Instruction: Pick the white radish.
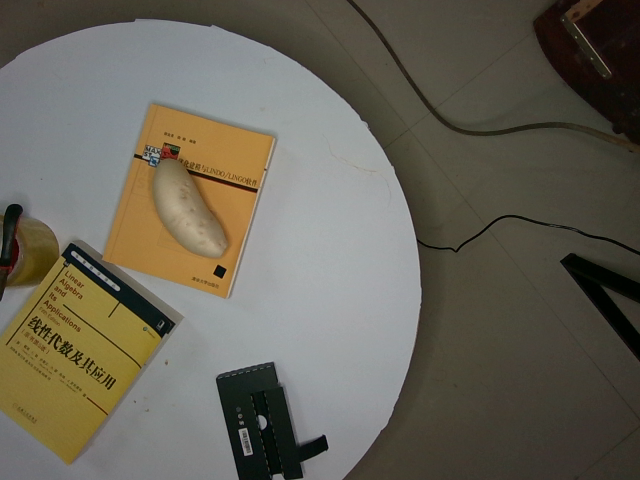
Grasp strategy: vertical